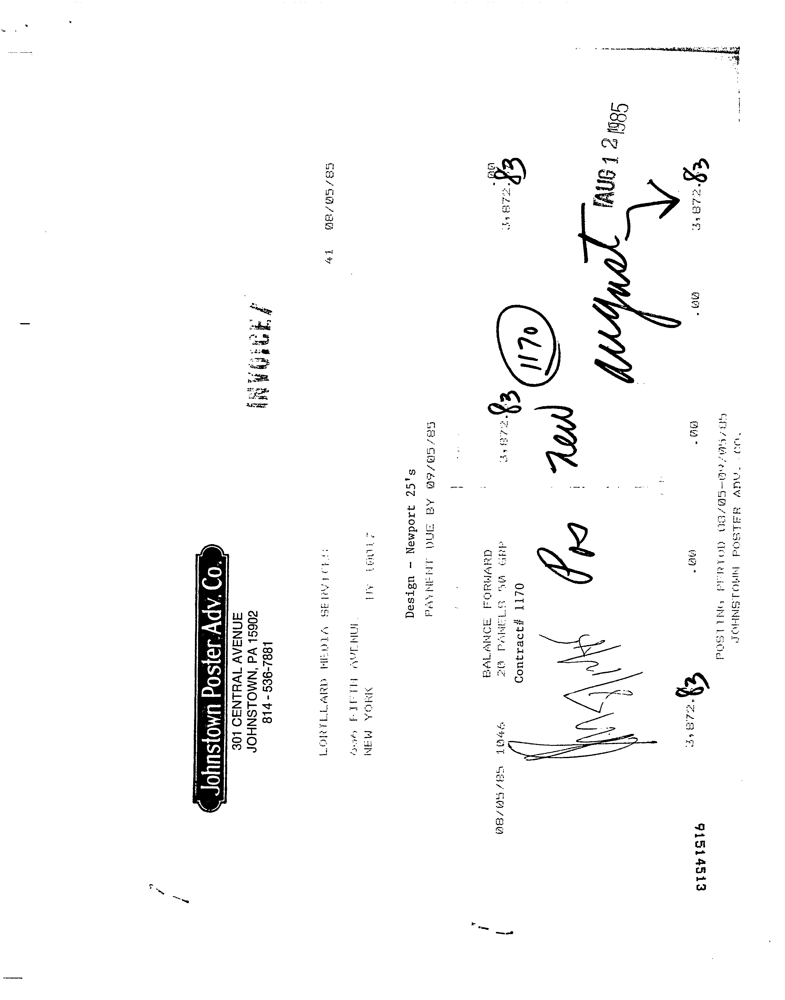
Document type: Invoice